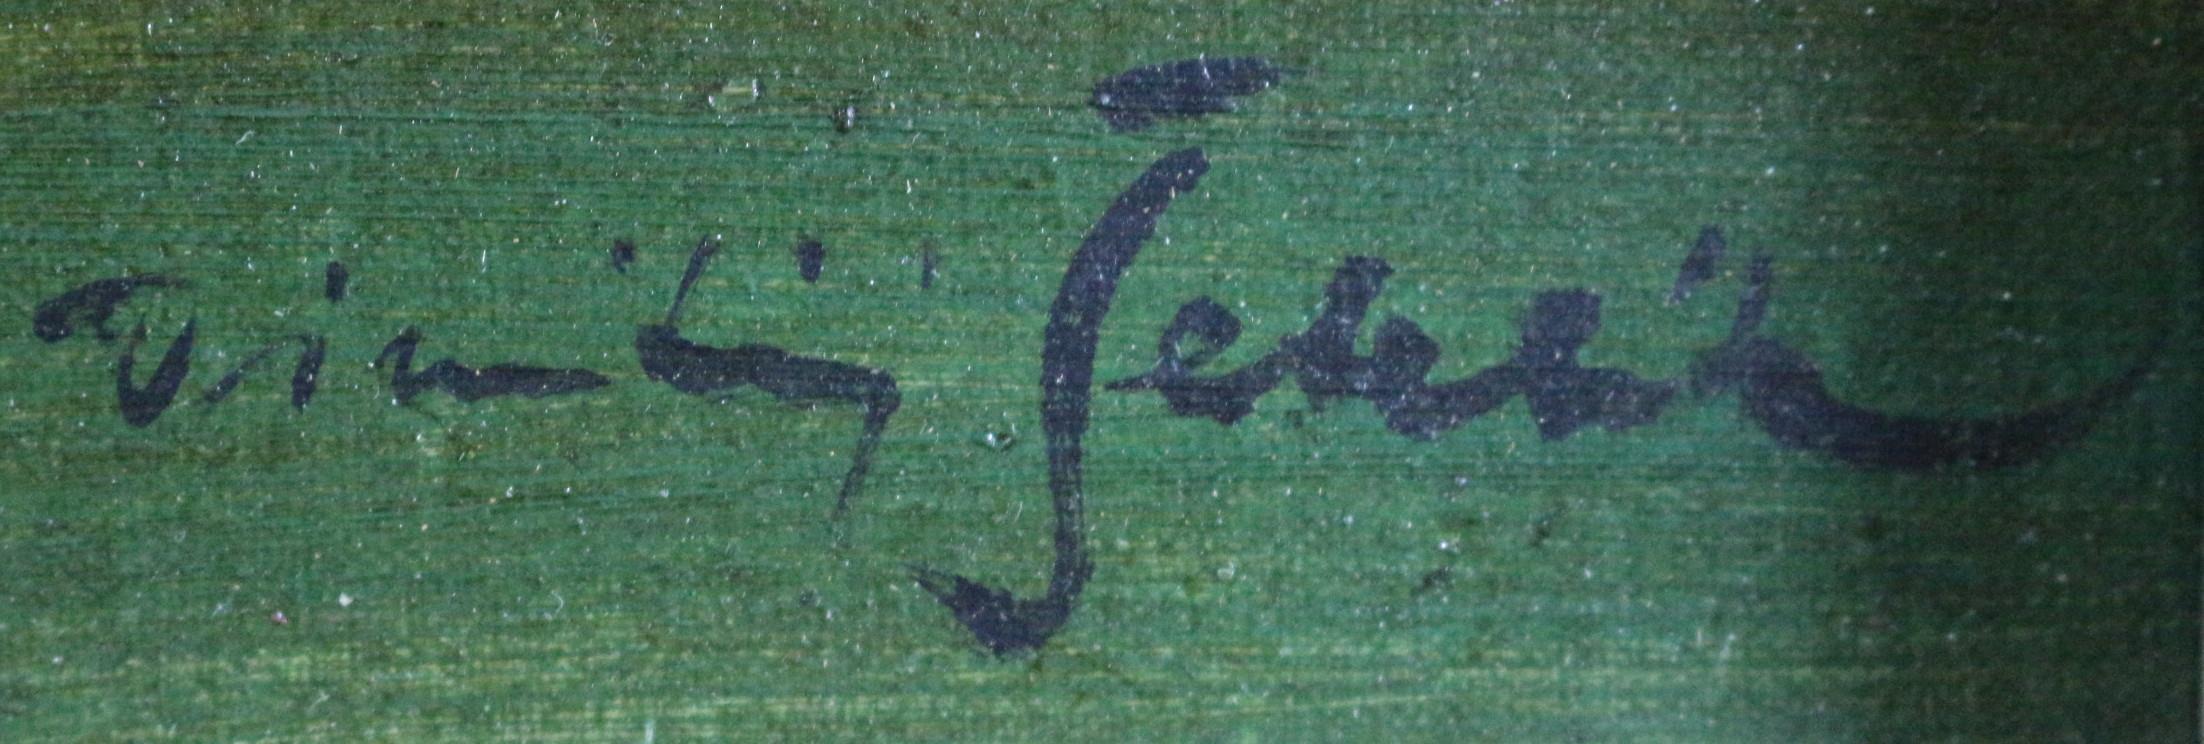
Signature of: dimitrij šetelík